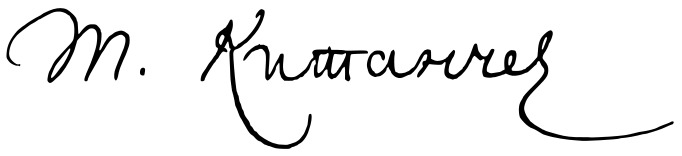
Signature of: trayko kitanchev